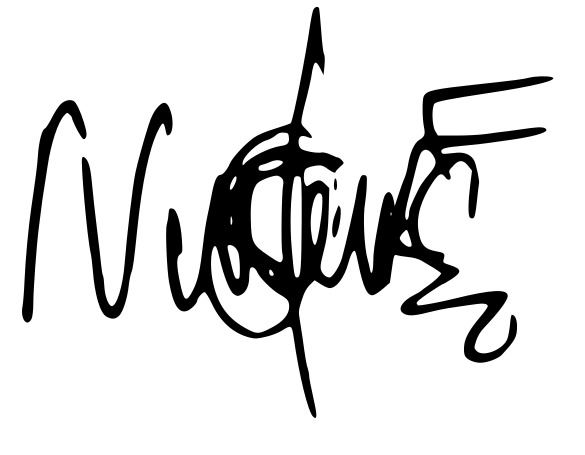
Signature of: nikos fokas